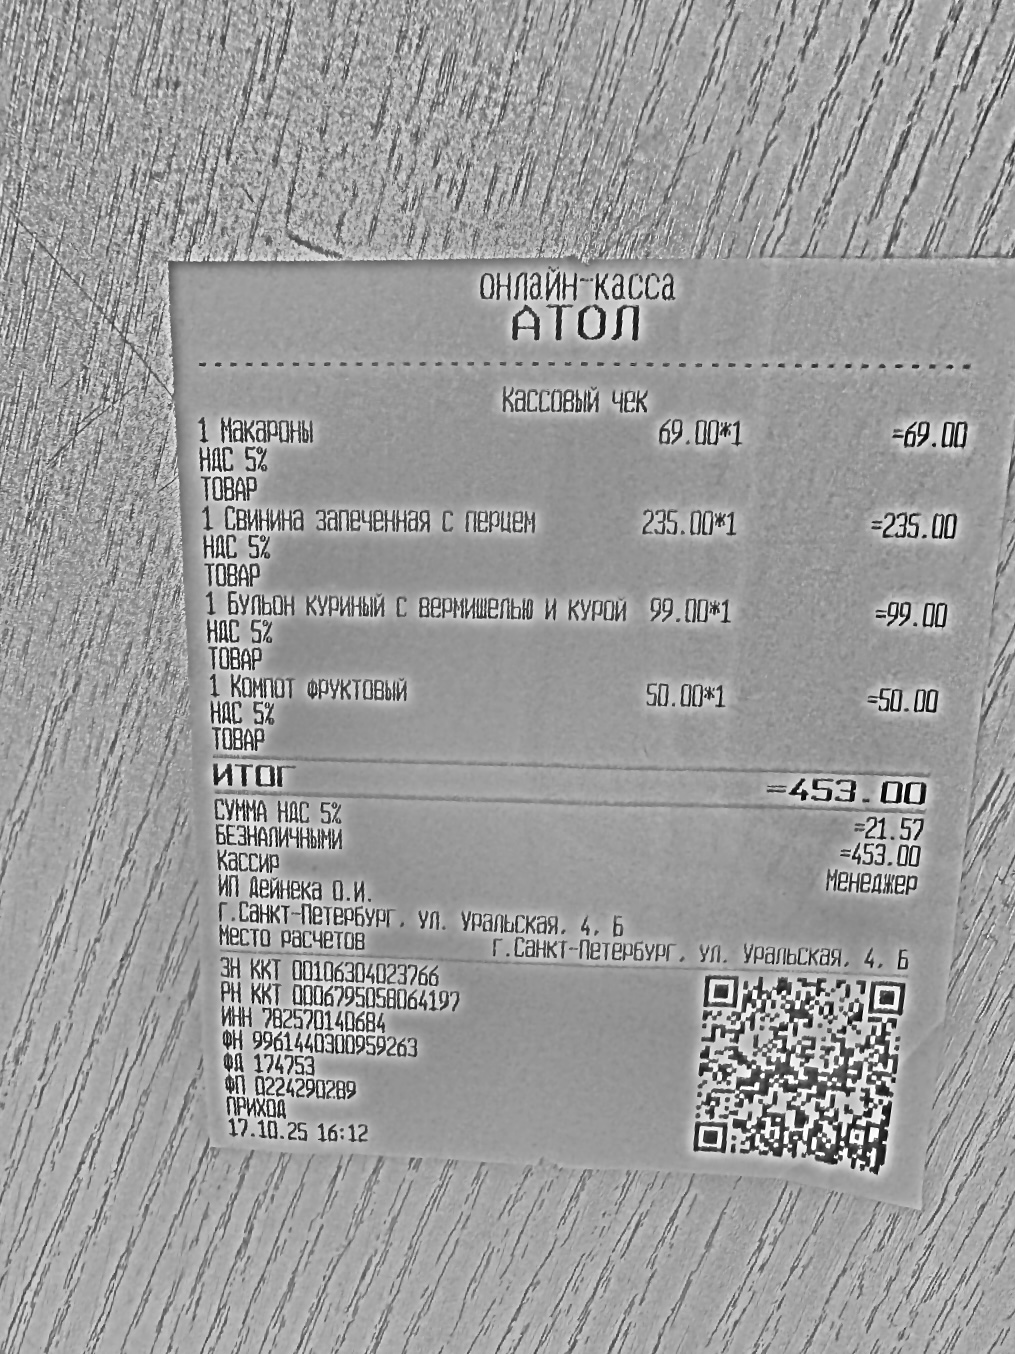
Продавец: ИП Дейнека О.И.
ИНН: 782570140684
Дата: 17.10.25
Товары: 1 Макароны; 1 Свинина запеченная с перцем; 1 Бульон куриный с вермишелью и курой; 1 Компот фруктовый
Количество: 1; 1; 1; 1
Цена: 69.00; 235.00; 99.00; 50.00
Сумма: 69.00; 235.00; 99.00; 50.00
Итого: 453.00